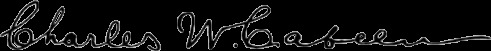
Signature of: charles william cabeen